Identify and extract the amount in words, amount in numbers, payee name, cheque date, and bank name from the image.
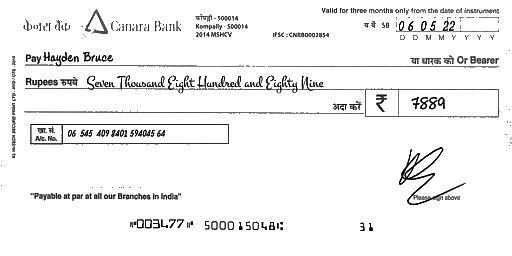
amt_in_words: Seven Thousand Eight Hundred and Eighty Nine
amt_in_figures: 7889
payee_name: Hayden Bruce
bank_name: Canara Bank
cheque_date: 06/05/22